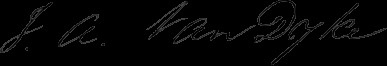
Signature of: james a van dyke